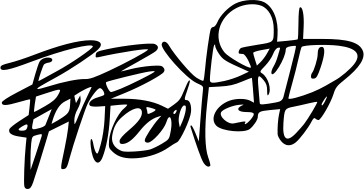
Signature of: osamu tezuka